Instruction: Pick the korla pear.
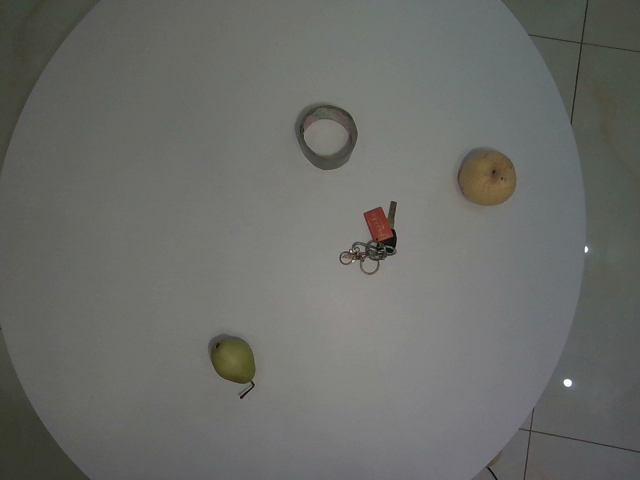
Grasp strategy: vertical